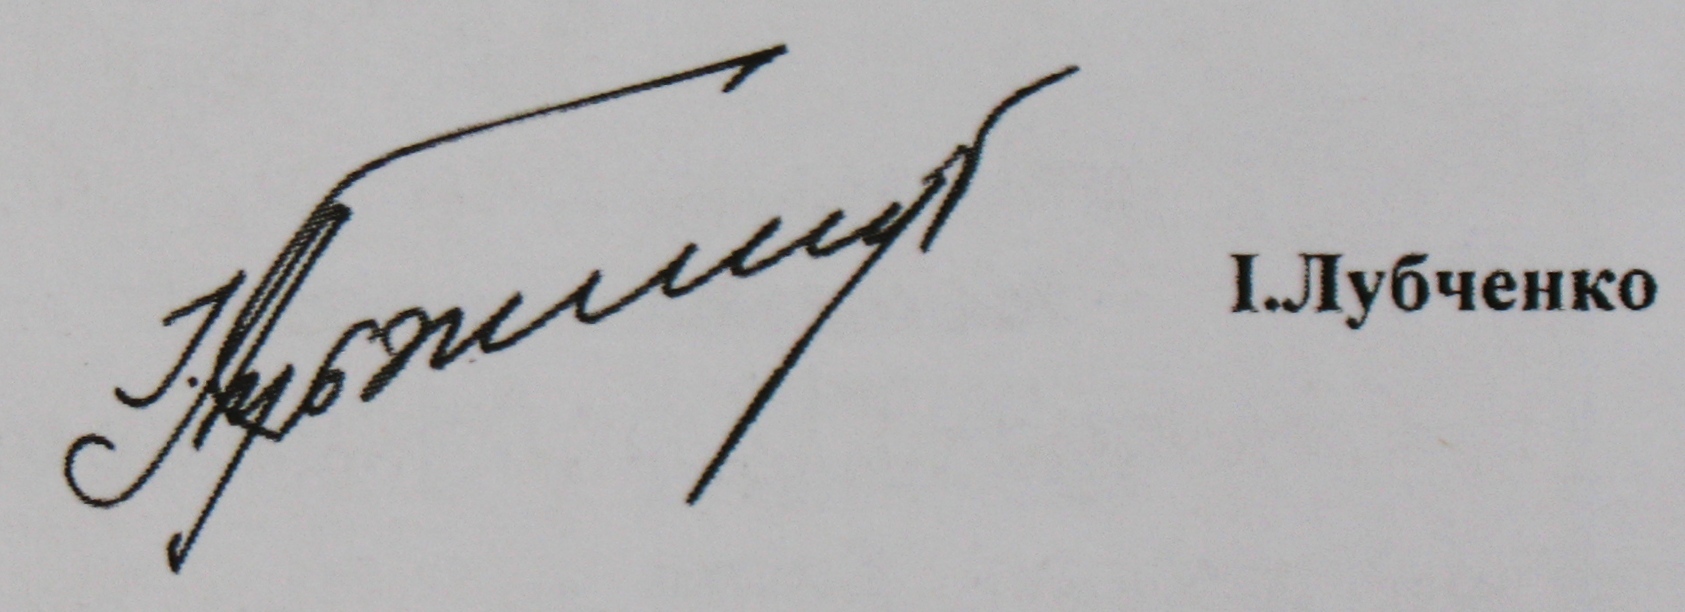
Signature of: ihor lubchenko